Question: What type of tax is indicated in the document, personal property or real estate?
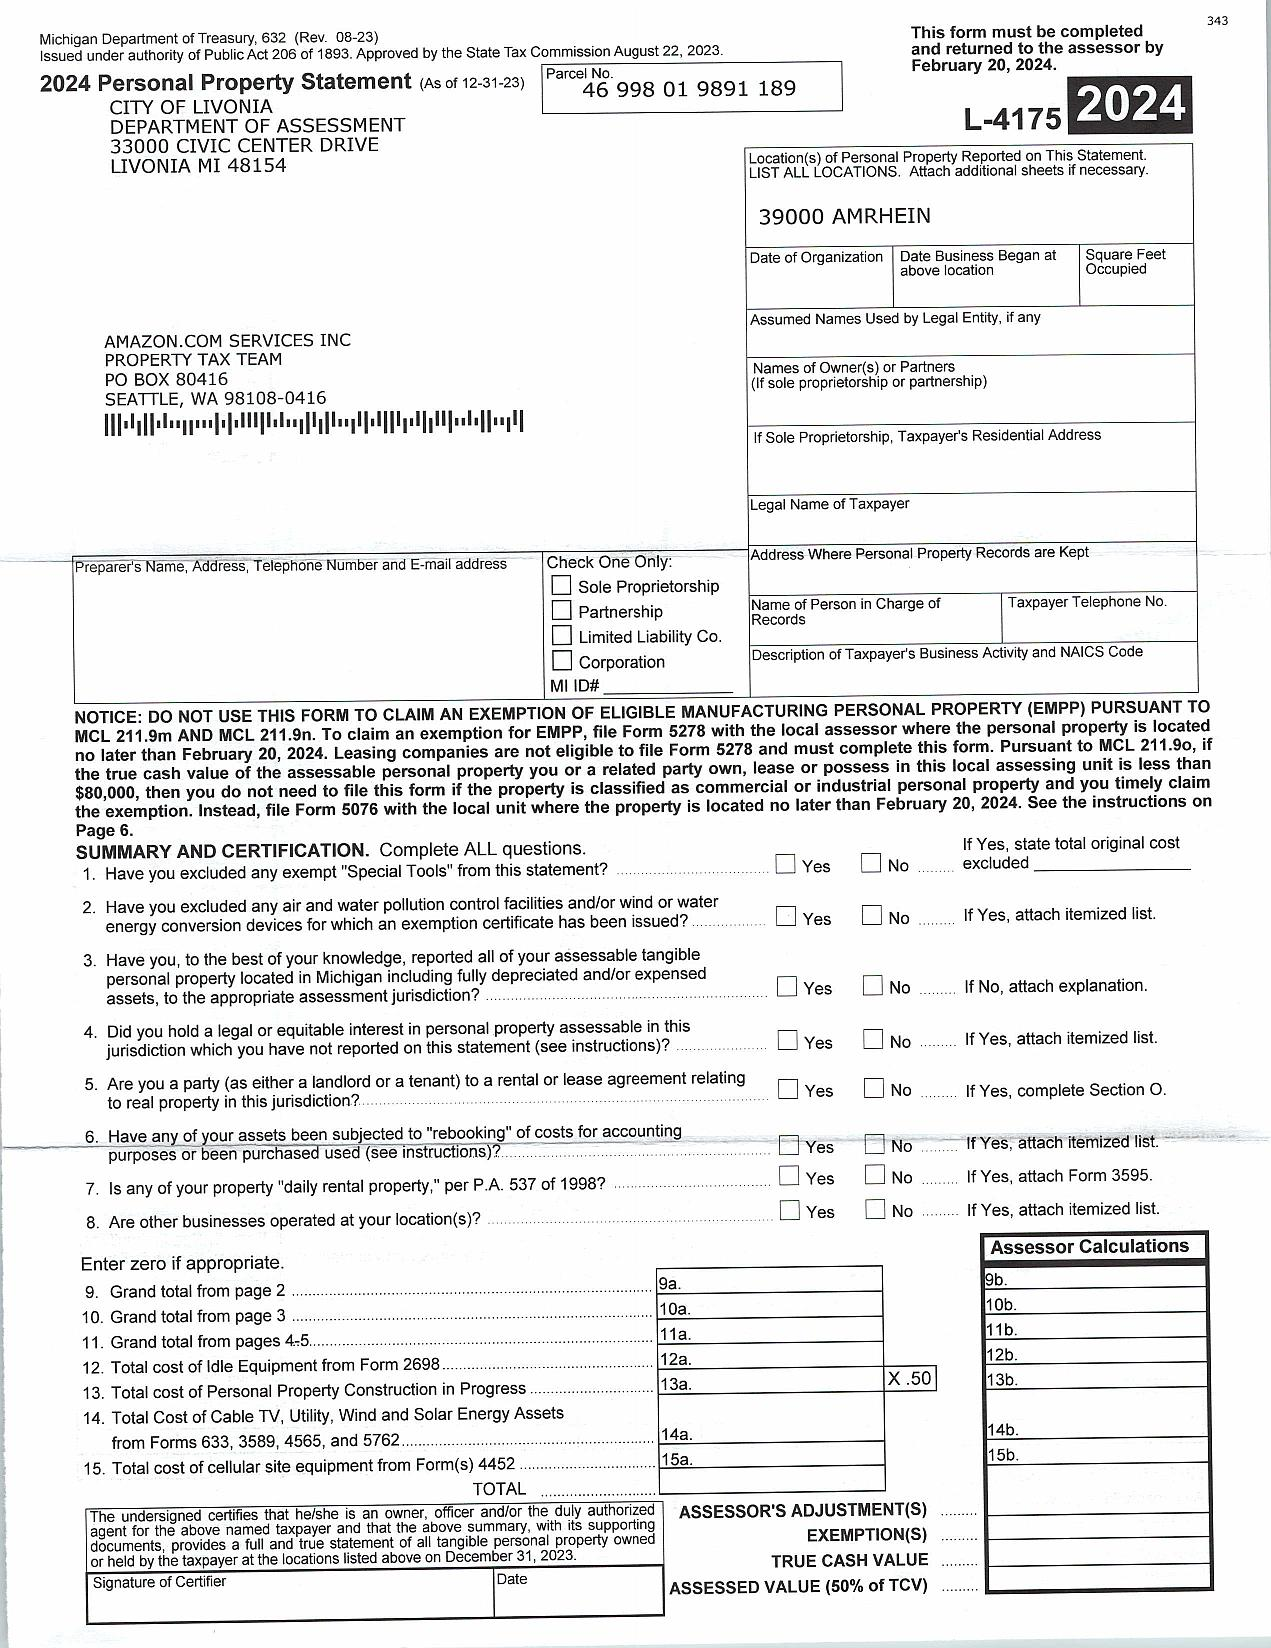
Answer: "Personal Property"